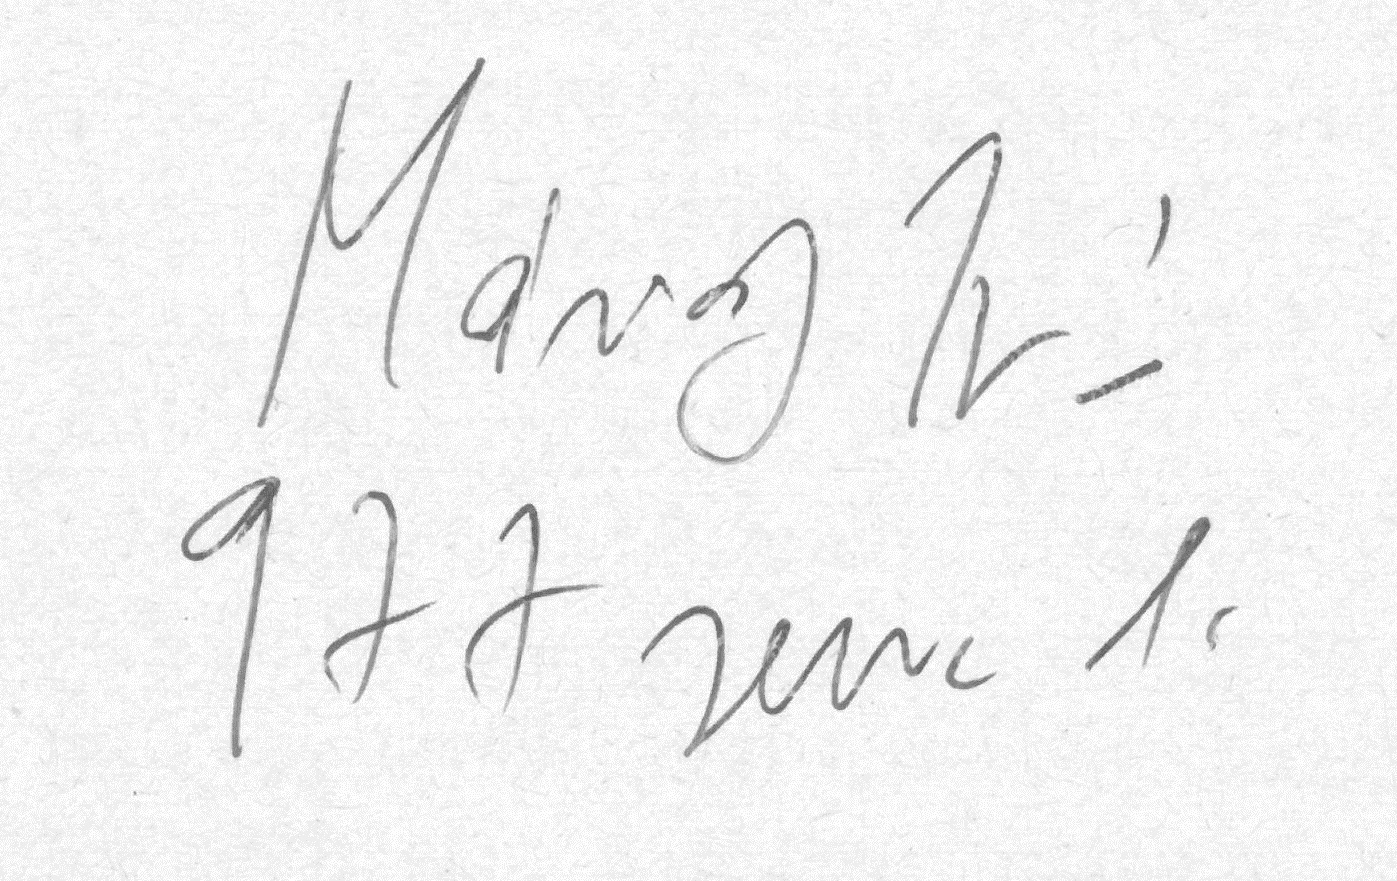
Signature of: iván mándy